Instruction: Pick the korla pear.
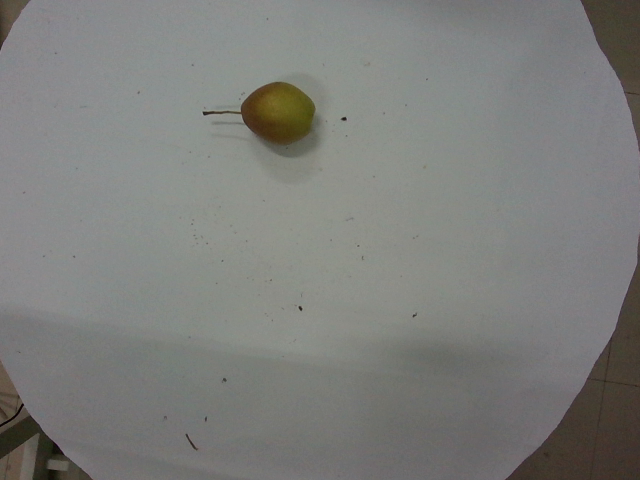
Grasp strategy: vertical